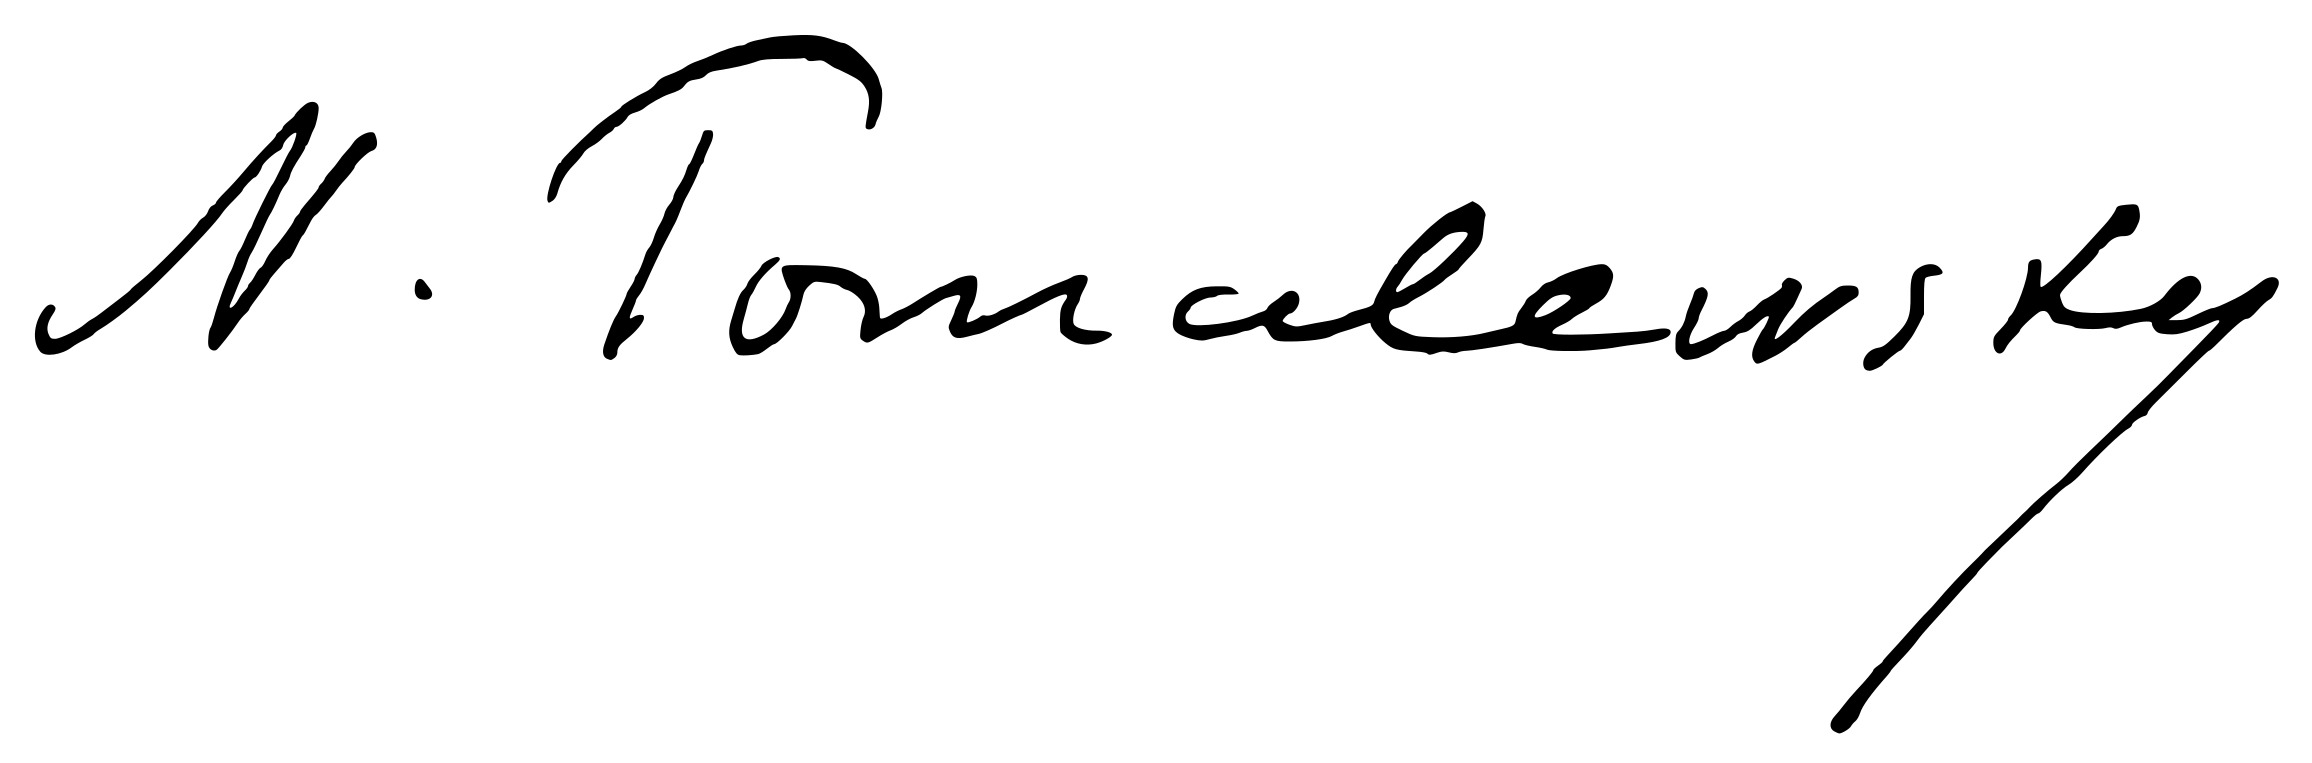
Signature of: naum tomalevski